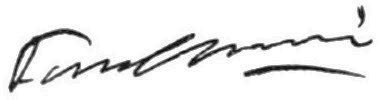
Signature of: paul lanoir